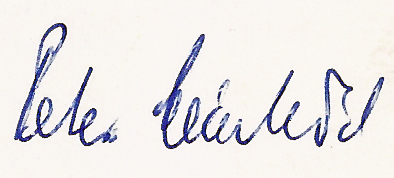
Signature of: peter meinhold